Question: What was observed in the imaging?
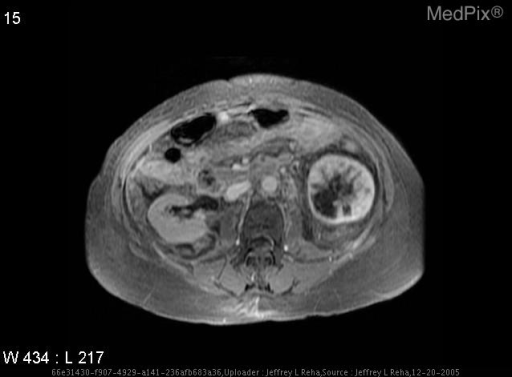
Answer: The imaging shows Ultrasound of the L kidney shows mild hydronephrosis and a 7.5 by 5.5 cm mass located in the lower pole of the kidney.

MRI: T1 axial image shows a low-intensity, homogenous mass within the L kidney that enhances with contrast and reveals a well-defined capsule.  T2 coronal section shows a high-intensity homogenous mass in the lower pole of the L kidney Renal oncocytoma- T1 axial with contrast shows a well encapsulated mass in the L kidney.